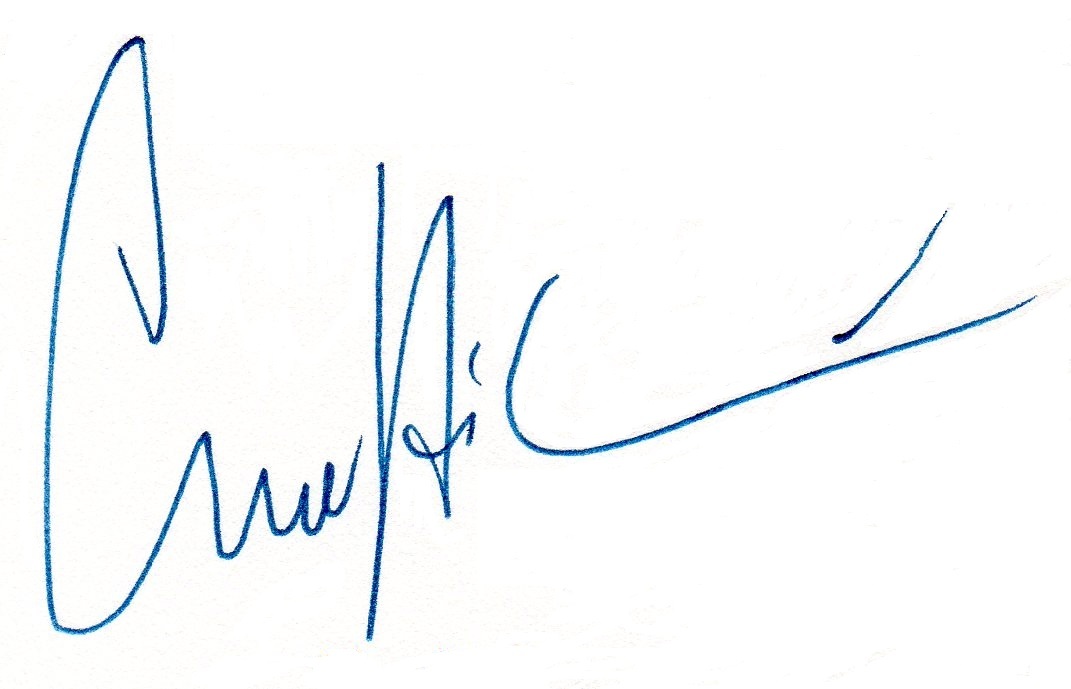
Signature of: carl hiaasen